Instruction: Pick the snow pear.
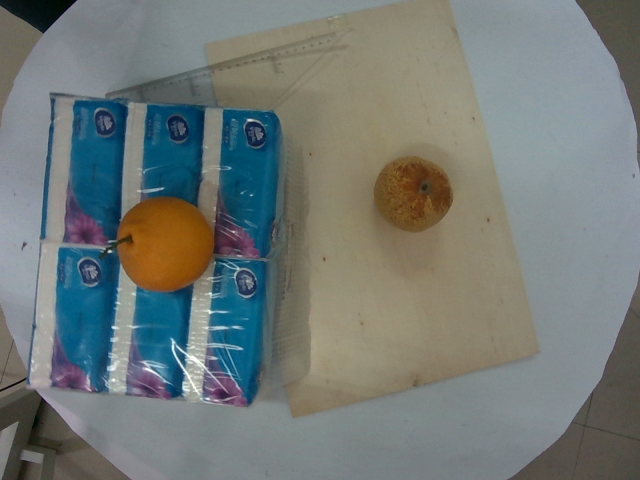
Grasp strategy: vertical